Question: What is the suspected problem?
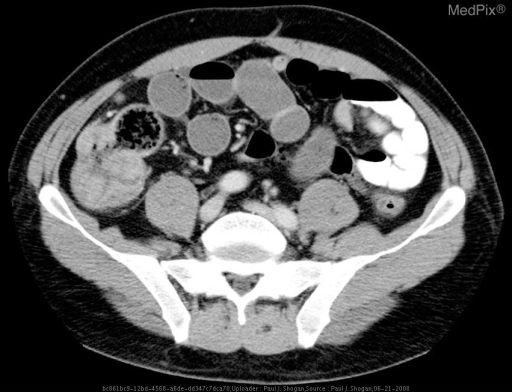
Answer: The findings suggest Acute abdominal series demonstrates a normal PA chest radiograph without subdiaphragmatic free air.  There are differential air fluid levels in the mid-abdomen, with dilated loops of small bowel.  There is a paucity of bowel gas projecting over the rectum, and stool is noted in the RLQ.

Contrast enhanced axial CT images through the abdomen demonstrate a bulky, irregular heterogeneous cecal mass with pericolic inflammation and asymmetric wall thickening. Multiple dilated fluid filled loops of small bowel are noted, some of which contain air fluid levels.  Additionally, there is fecalization of the terminal ileum.  The appendix is normal.. Contrast enhanced axial CT images through the abdomen demonstrate a bulky, irregular heterogeneous cecal mass with pericolic inflammation and asymmetric wall thickening.  There is fecalization of the terminal ileum.  Multiple fluid filled and dilated loops of small bowel are noted.. The patient might have a history of 42 yo male with abdominal pain.